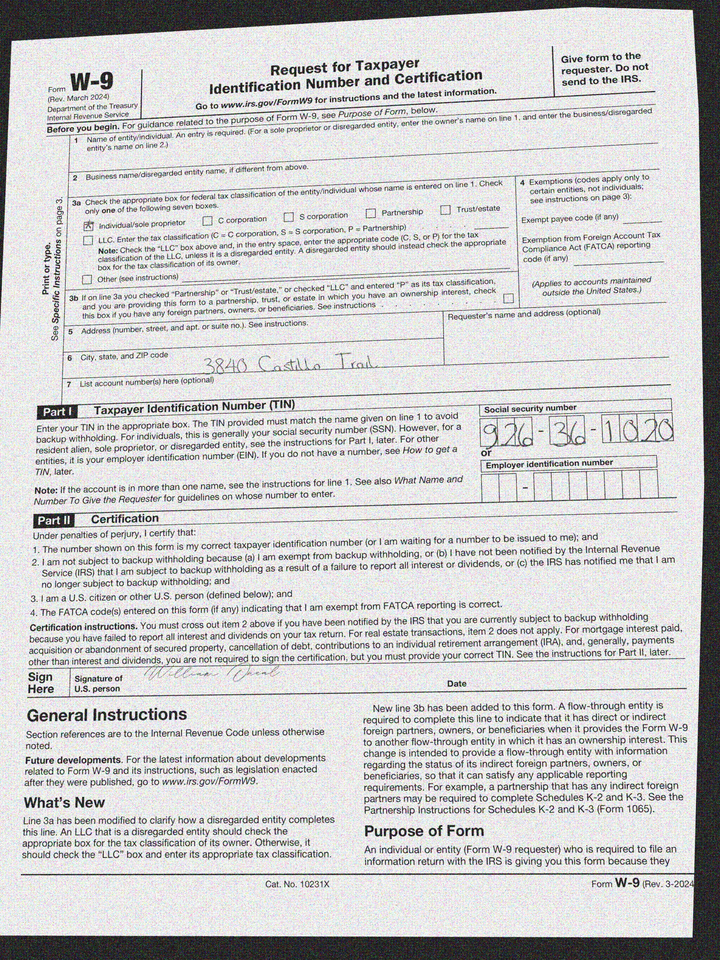
adr1: 3840 Castillo Trail
cbx: yes
ssn: 926361020